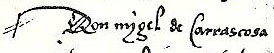
Signature of: miguel de carrascosa